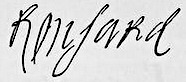
Signature of: pierre de ronsard